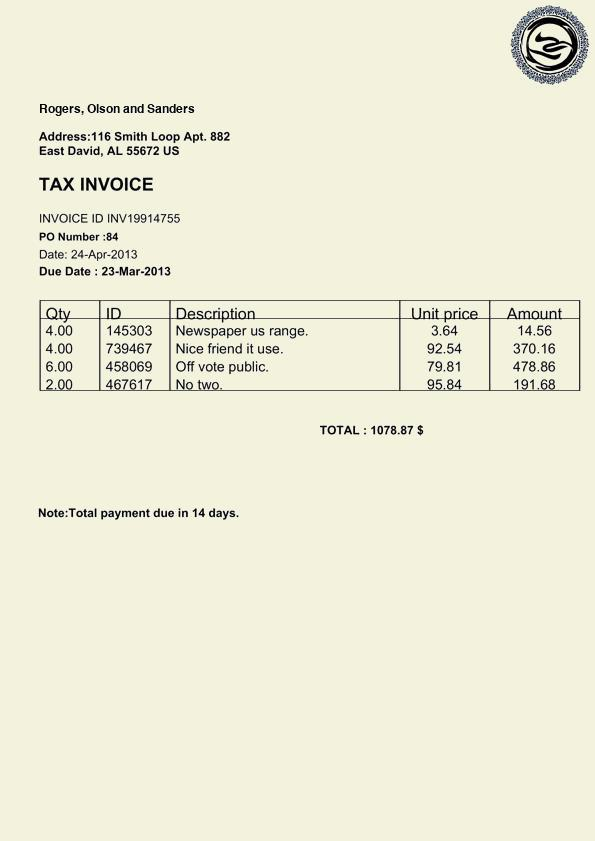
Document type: Invoice